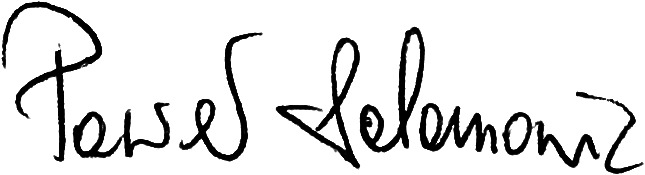
Signature of: paweł adamowicz